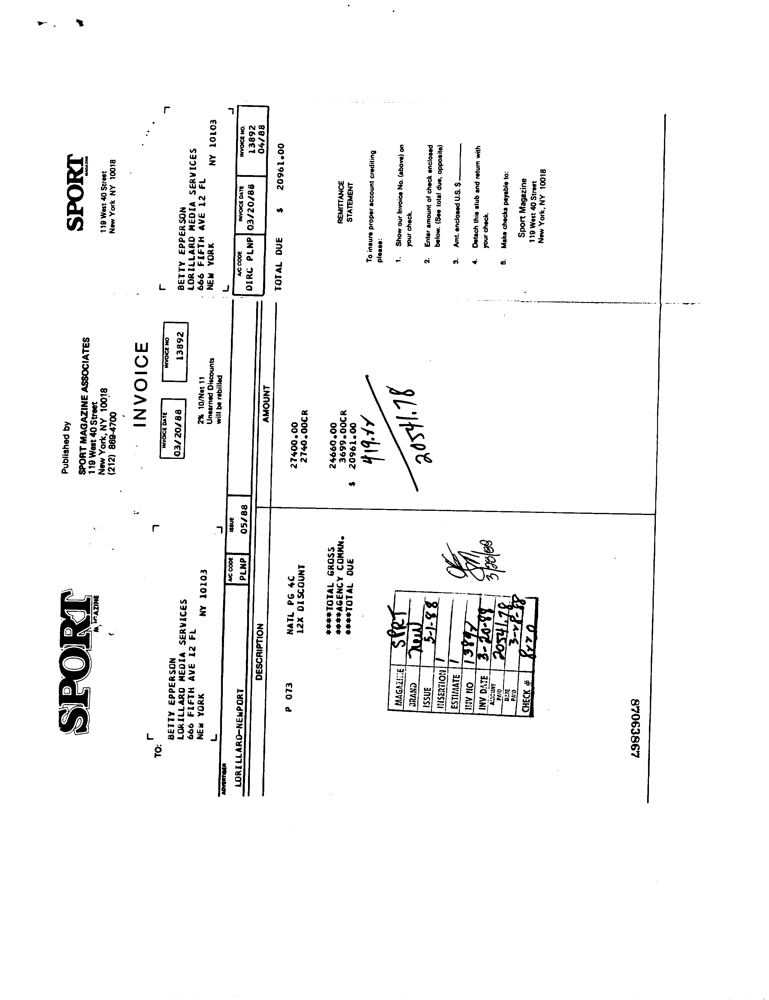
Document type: Invoice